Question: Describe the condition in detail:
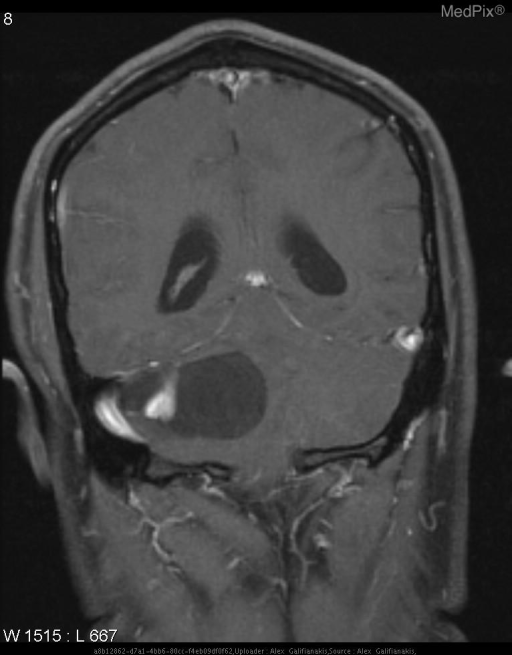
Answer: The disease is discussed as: Cerebellar  hemangioblastomas  are benign neoplasms of vascular origin.    They are not malformations.  They account for less than 3% of all intracranial neoplasms (1).  These tumors are most common  in  young  and middle-aged  adults,  where the incidence in males exceeds that of females (2).  The cerebellar hemisphere is the most common location, although they may be located in  the  spinal  cord,  brain stem,  or cerebral  hemispheres.    Ten percent of hemangioblastomas occur as part of the von Hippel-Lindau disease.

Sixty percent of these tumors are cystic, as in this case.  The enhancing mural nodule is a common finding in hemangioblastoma.  At CT,  the  cystic  portion of the tumor appears low density and does not enhance, while the  mural  nodule  enhances  homogeneously  and intensely.  The  MR  findings,  as  seen  in this case, include a predominantly cystic tumor with long  T1  and  long  T2  relaxation times,  and  intense enhancement of the peripheral nodule following gadolinium administration.  If the vascular nodule has bled  or  is proteinaceous,  it  may  be  hyperintense  on  short TR precontrast sequences.  More than one  enhancing  tumor  nodule  may  be  seen. Forty  percent  of hemangioblastomas are solid and display variable degrees of contrast enhancement.

Lateral  projections of a left vertebral artery subtraction angiogram (arterial and venous phases) in another patient with hemangioblastoma are shown in Films .6 and .7.  The angiographic findings are characteristic for a hemangioblastoma.  Notice the focal  enhancing nodule  fed  predominantly  by  the  superior cerebellar artery and seen densely enhancing in the arterial phase.   Because of  significant  artifact  in  the  posterior  fossa on CT, a small peripheral nodule may be missed and angiography is felt to be more sensitive  than  contrast  CT scan for detecting nodules.  MRI with Gd-DTPA may replace angiography for  evaluation  of  patients  with suspected hemangioblastoma.

von  Hippel-Lindau  disease  is  an autosomal dominant disorder with incomplete and variable penetrance (3).  The incidence is equal in males and females.  Multiple lesions have been reported in  this syndrome,  but  the  most important lesions which cause significant morbidity include retinal angiomatosis, cerebellar or  spinal  cord hemangioblastoma, renal cell carcinoma, and pheochromocytoma.  Over  50% of patients with this syndrome have hemangioblastomas of the retina, which may present with acute or  chronic  retinal  detachment.  Ophthalmoscopic examination reveals these lesions, and radiographic evaluation plays a small role.

Thirty-six  to sixty percent of patients with von Hippel-Lindau disease have cerebellar hemangioblastoma.  Signs and symptoms due  to  this tumor  are  the  most common cause for patients to present with the syndrome.

Although  the reported occurrence of spinal cord hemangioblastoma is 5%, autopsy data  and  MRI  suggest  the  incidence  may  be higher (4,5).    Signs and symptoms of a cerebellar hemangioblastoma may be dramatic, and neurologic deficit from a spinal  cord  lesion may  be overlooked.  Typical MR findings in a spinal cord hemangioblastoma include syringomyelia,  enhancing  nodule,  and  enlarged feeding and draining vessels.

Twenty-five  to  thirty-eight  percent  of  patients  with  von Hippel-Lindau disease will develop renal cell carcinoma, which may be multiple  and bilateral.   Pheochromocytoma is found in 10% of patients with this disease.

Other  lesions  in  von  Hippel-Lindau  disease include angiomas of the liver and kidney and cysts of  the  pancreas,  liver,  kidney  and epididymis.

Routine  screening  of  family  members  of  a patient with von Hippel-Lindau disease has been  recommended.    MRI  with  Gd-DTPA  is  the procedure of choice to screen for CNS involvement.

In  the  adult, the  differential diagnosis for a cystic mass in the posterior fossa includes a simple arachnoid cyst or  a  cerebellar astrocytoma.    A  simple  arachnoid  cyst  is extra- axial and will not demonstrate an enhancing  nodule,  although  such  a  nodule  may  be  seen  in  a cerebellar  astrocytoma.  Since 40% of cerebellar hemangioblastomas may be solid, this lesion should be included in the differential of a solid or partially solid mass  in  the  posterior  fossa  in  the adult.  These lesions   are   uncommon   in   children, and medulloblastoma, ependymoma, or astrocytoma are more likely than a cerebellar hemangioblastoma when a posterior fossa mass is seen in a child.